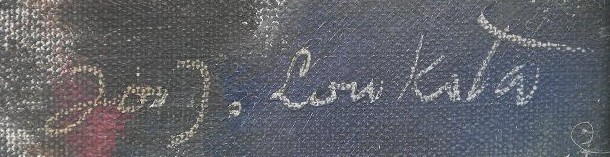
Signature of: josef loukota